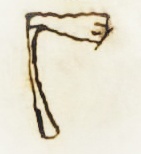
Signature of: zacharie cloutier